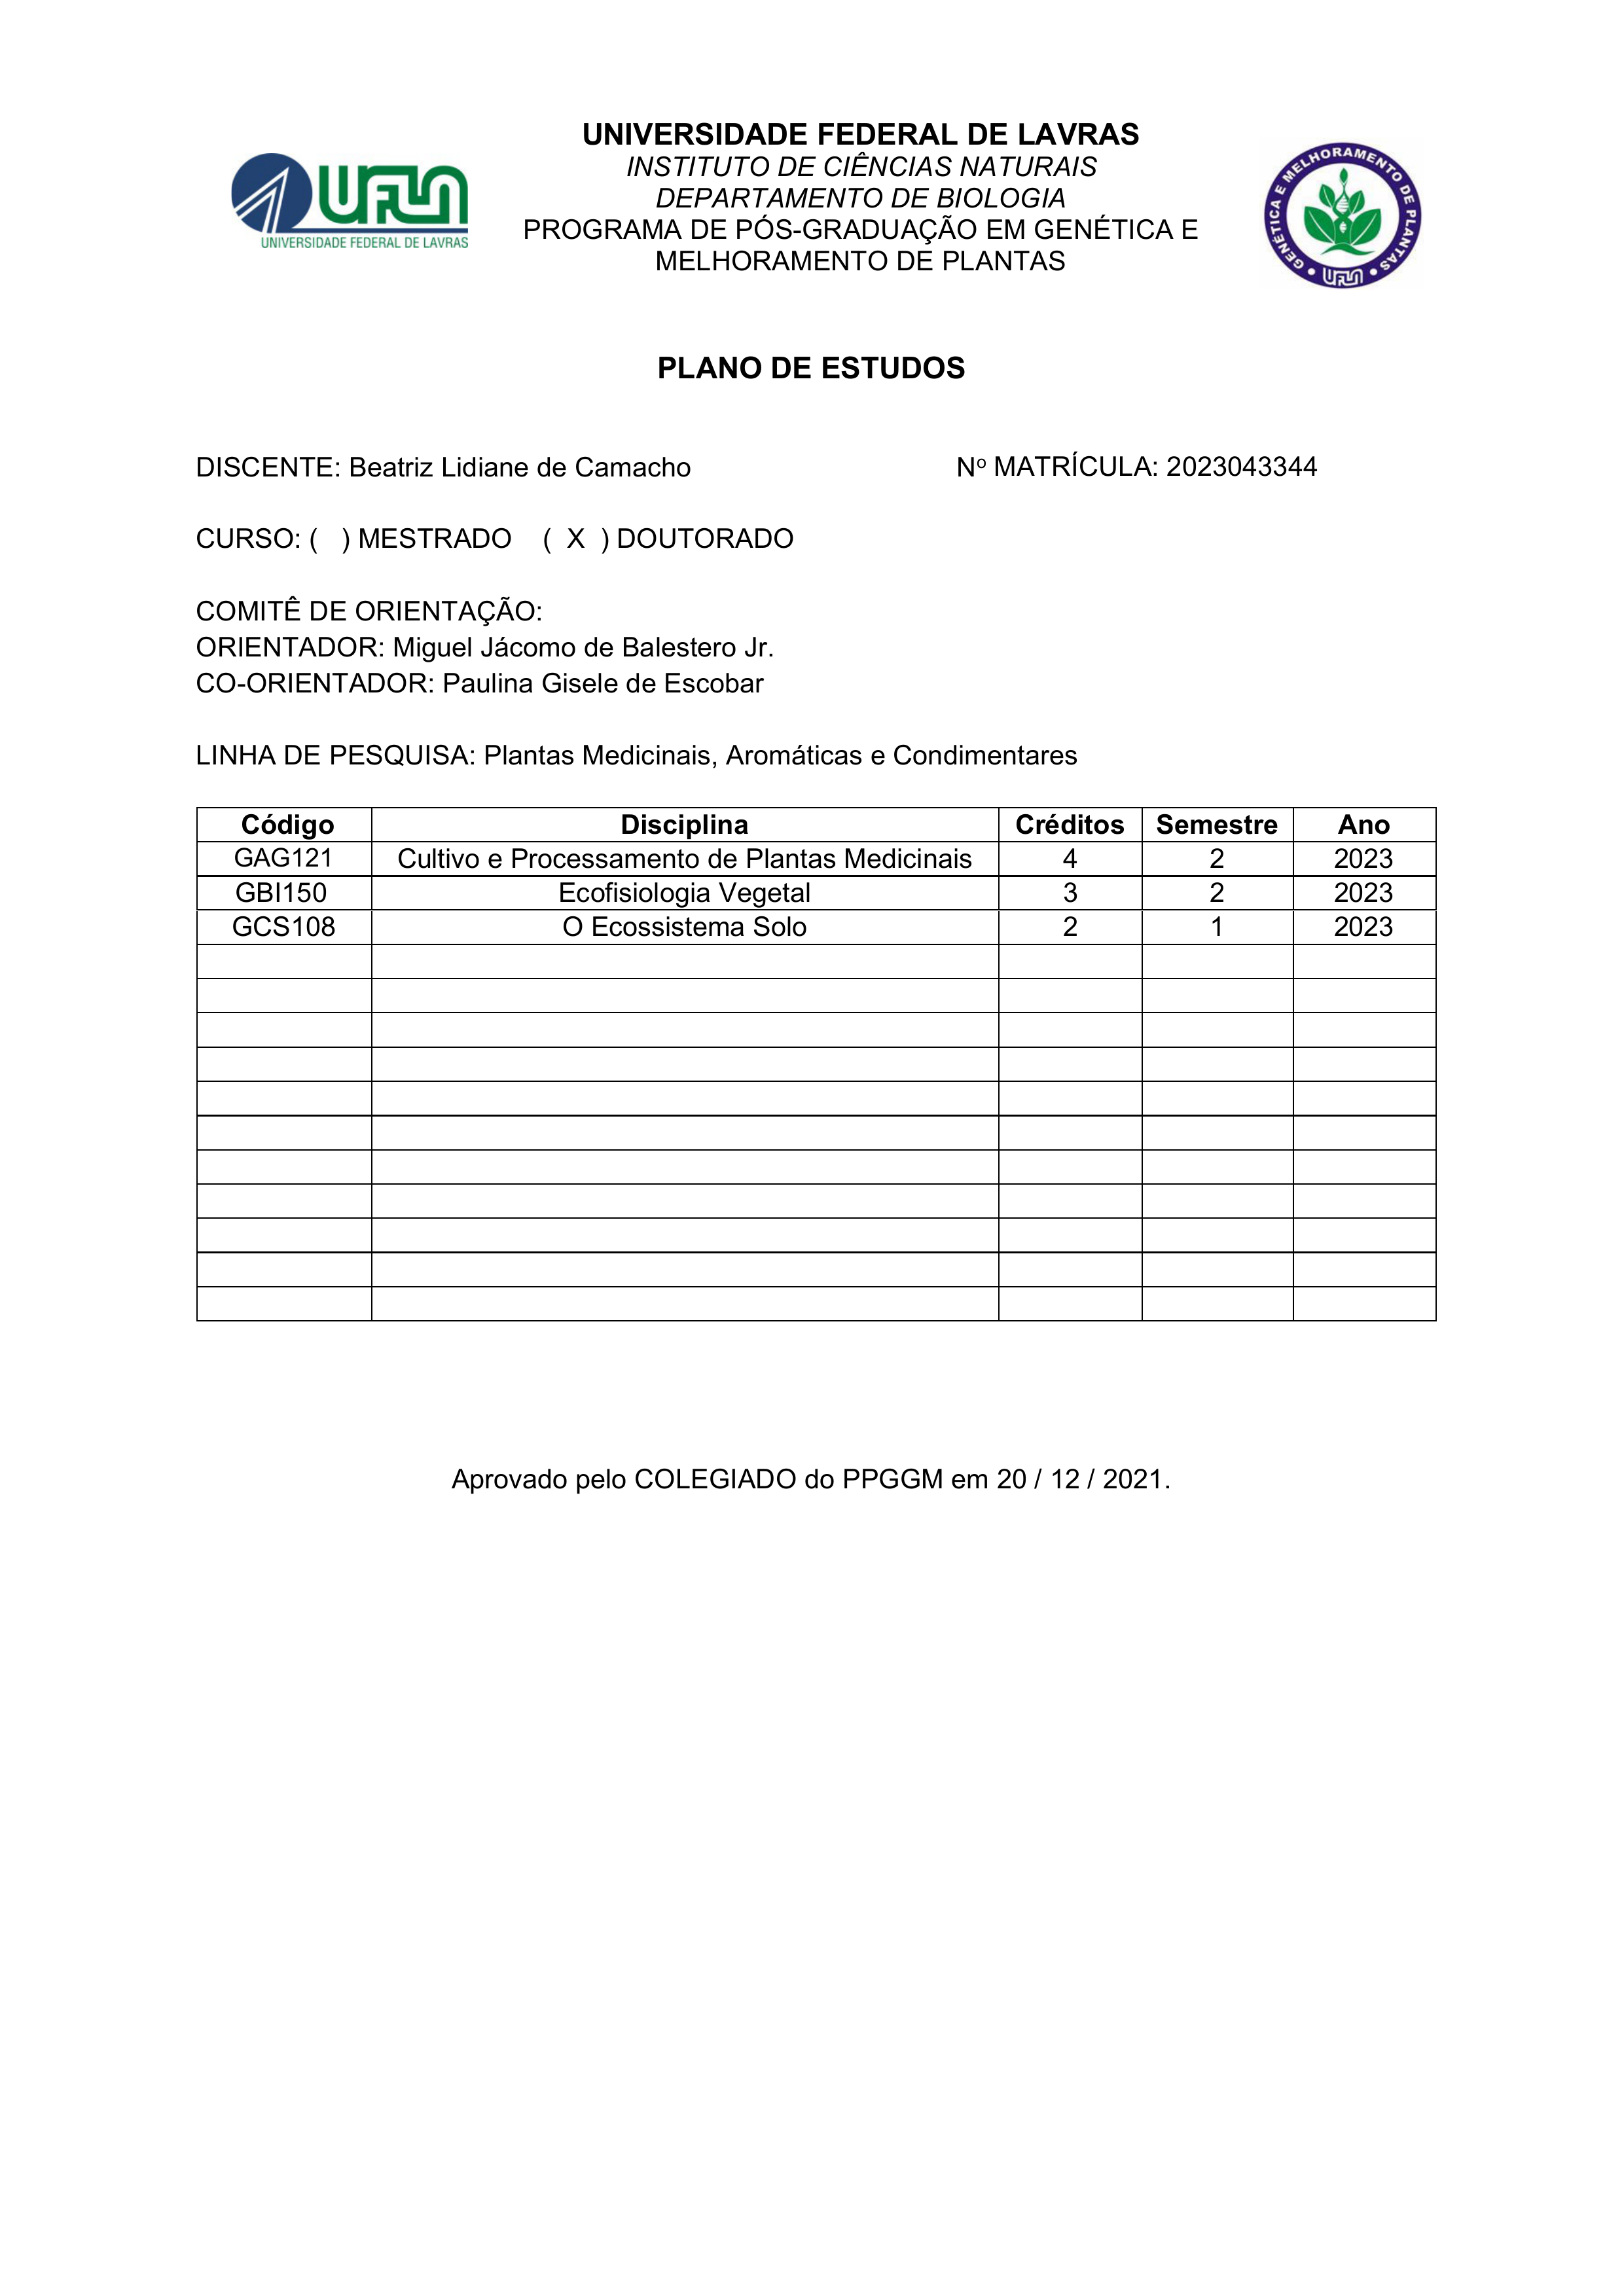
UNIVERSIDADE FEDERAL DE LAVRAS
GENÉTICA E MELHORAMENTO DE PLANTAS
INSTITUTO DE CIÊNCIAS NATURAIS
UFLA
DEPARTAMENTO DE BIOLOGIA
PROGRAMA DE PÓS-GRADUAÇÃO EM GENÉTICA E MELHORAMENTO DE PLANTAS
UNIVERSIDADE FEDERAL DE LAVRAS
UFLA
PLANO DE ESTUDOS
Nº MATRÍCULA:
2023043344
DISCENTE:
Beatriz Lidiane de Camacho
CURSO:
() MESTRADO
DOUTORADO
(X)
COMITÊ DE ORIENTAÇÃO:
ORIENTADOR:
Miguel Jacomo de Balestero Jr.
CO-ORIENTADOR:
Paulina Gisele de Escobar
LINHA DE PESQUISA:
Plantas Medicinais, Aromáticas e Condimentares
Código
GAG121
GBI150
GCS108
Créditos
4
3
2
Disciplina
Cultivo e Processamento de Plantas Medicinais
Ecofisiologia Vegetal
O Ecossistema Solo
Semestre
2
2
1
Ano
2023
2023
2023
Aprovado pelo COLEGIADO do PPGGM em
20/12/2021.